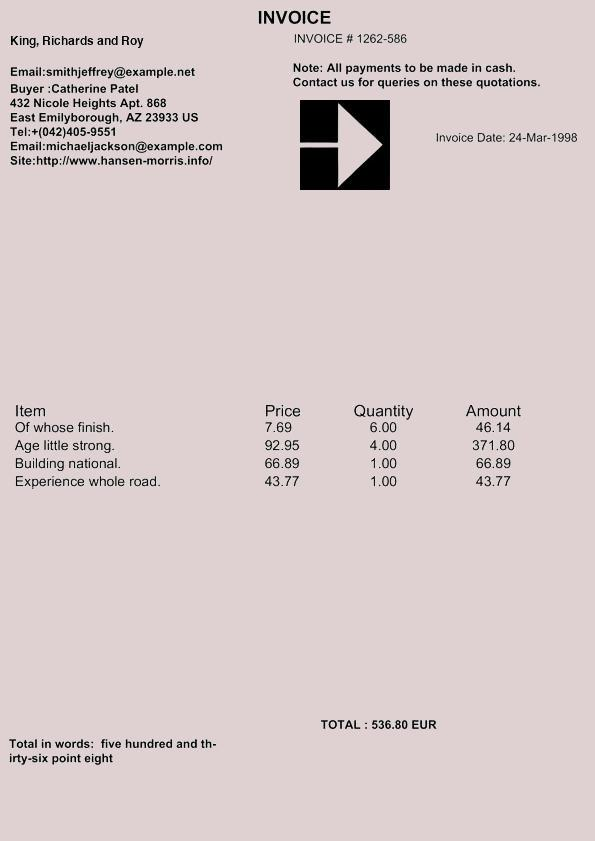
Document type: Invoice